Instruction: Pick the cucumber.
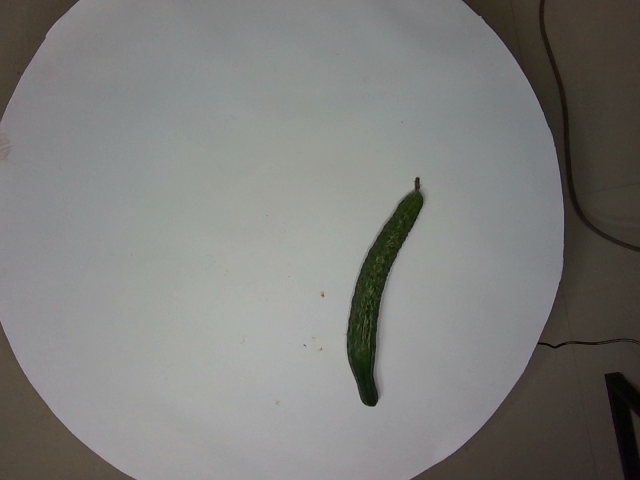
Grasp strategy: vertical